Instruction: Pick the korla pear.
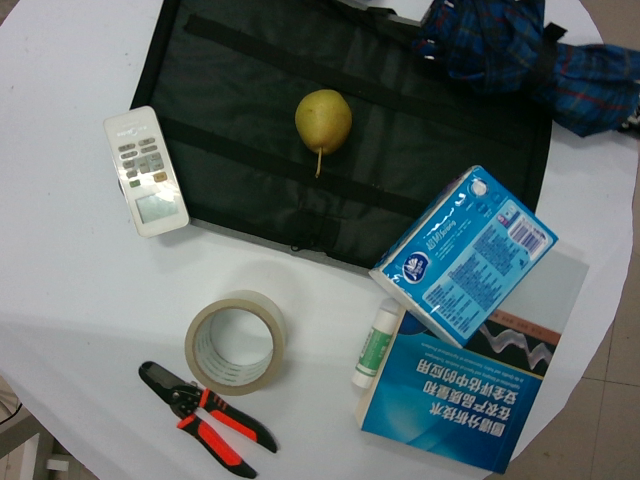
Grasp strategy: vertical